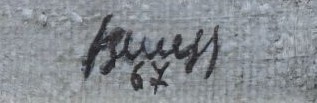
Signature of: vlastimil beneš